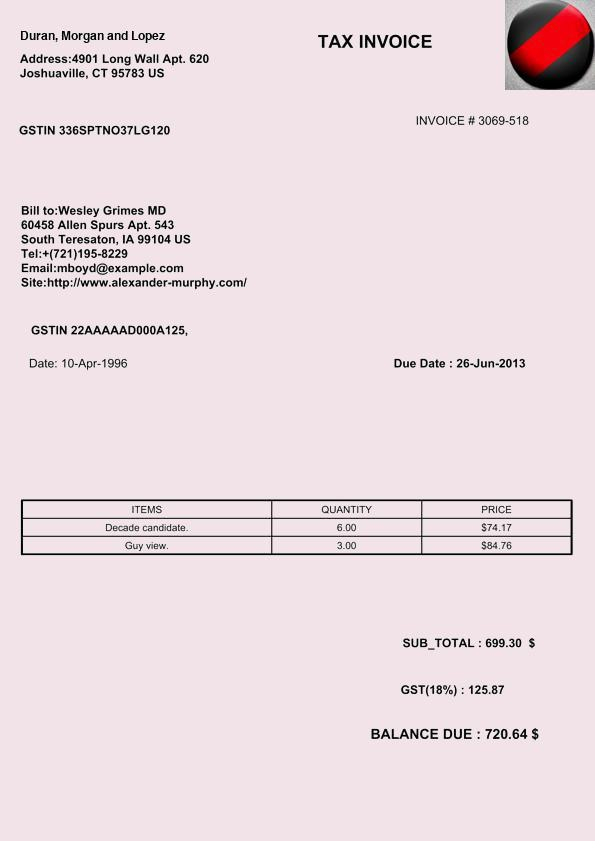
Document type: Invoice